Question: What was observed in the imaging?
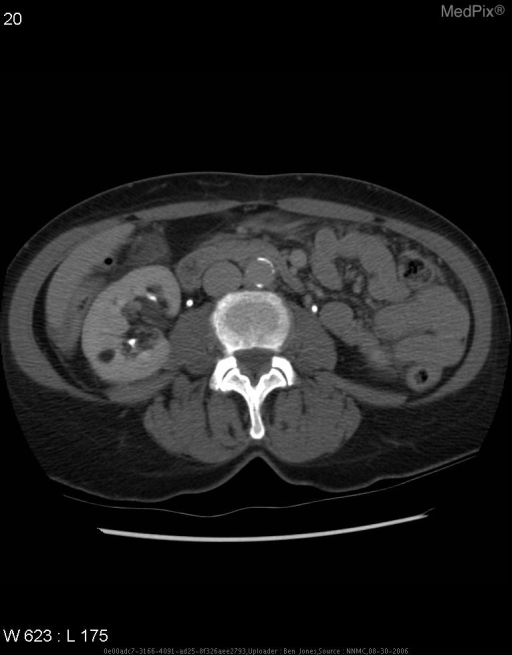
Answer: The imaging shows Axial CT of the abdomen demonstrates solitary 1cm mass in right kidney, with an attenuation of -20 Hounsfield units. Axial CT of the abdomen, post-contrast..